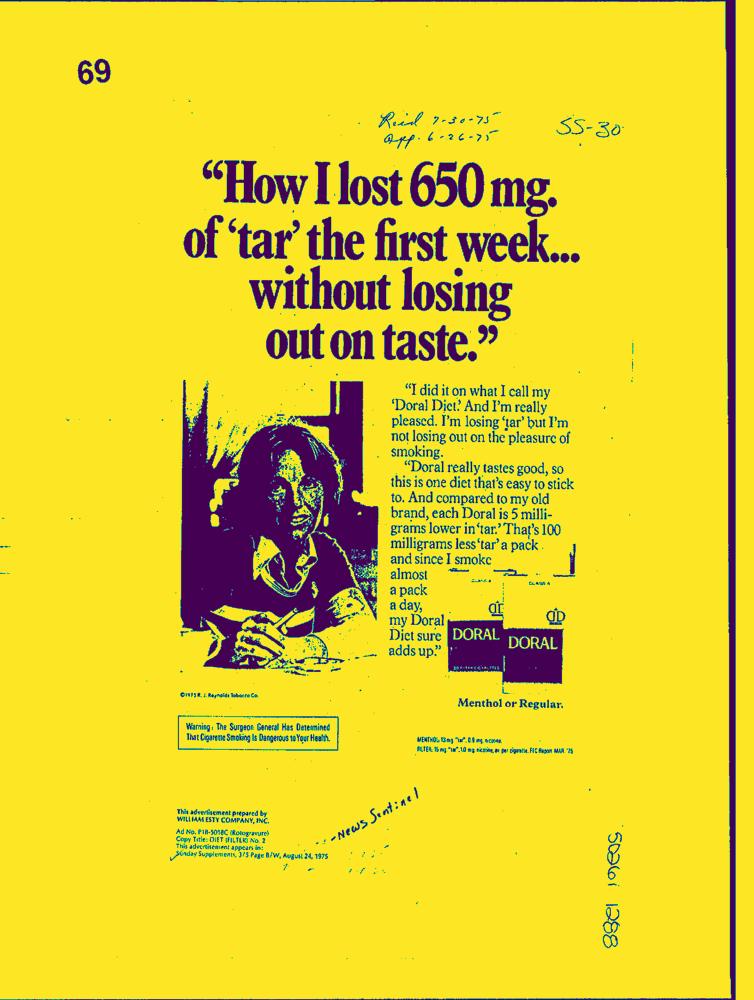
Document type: AD